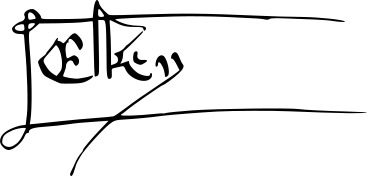
Signature of: john i of portugal